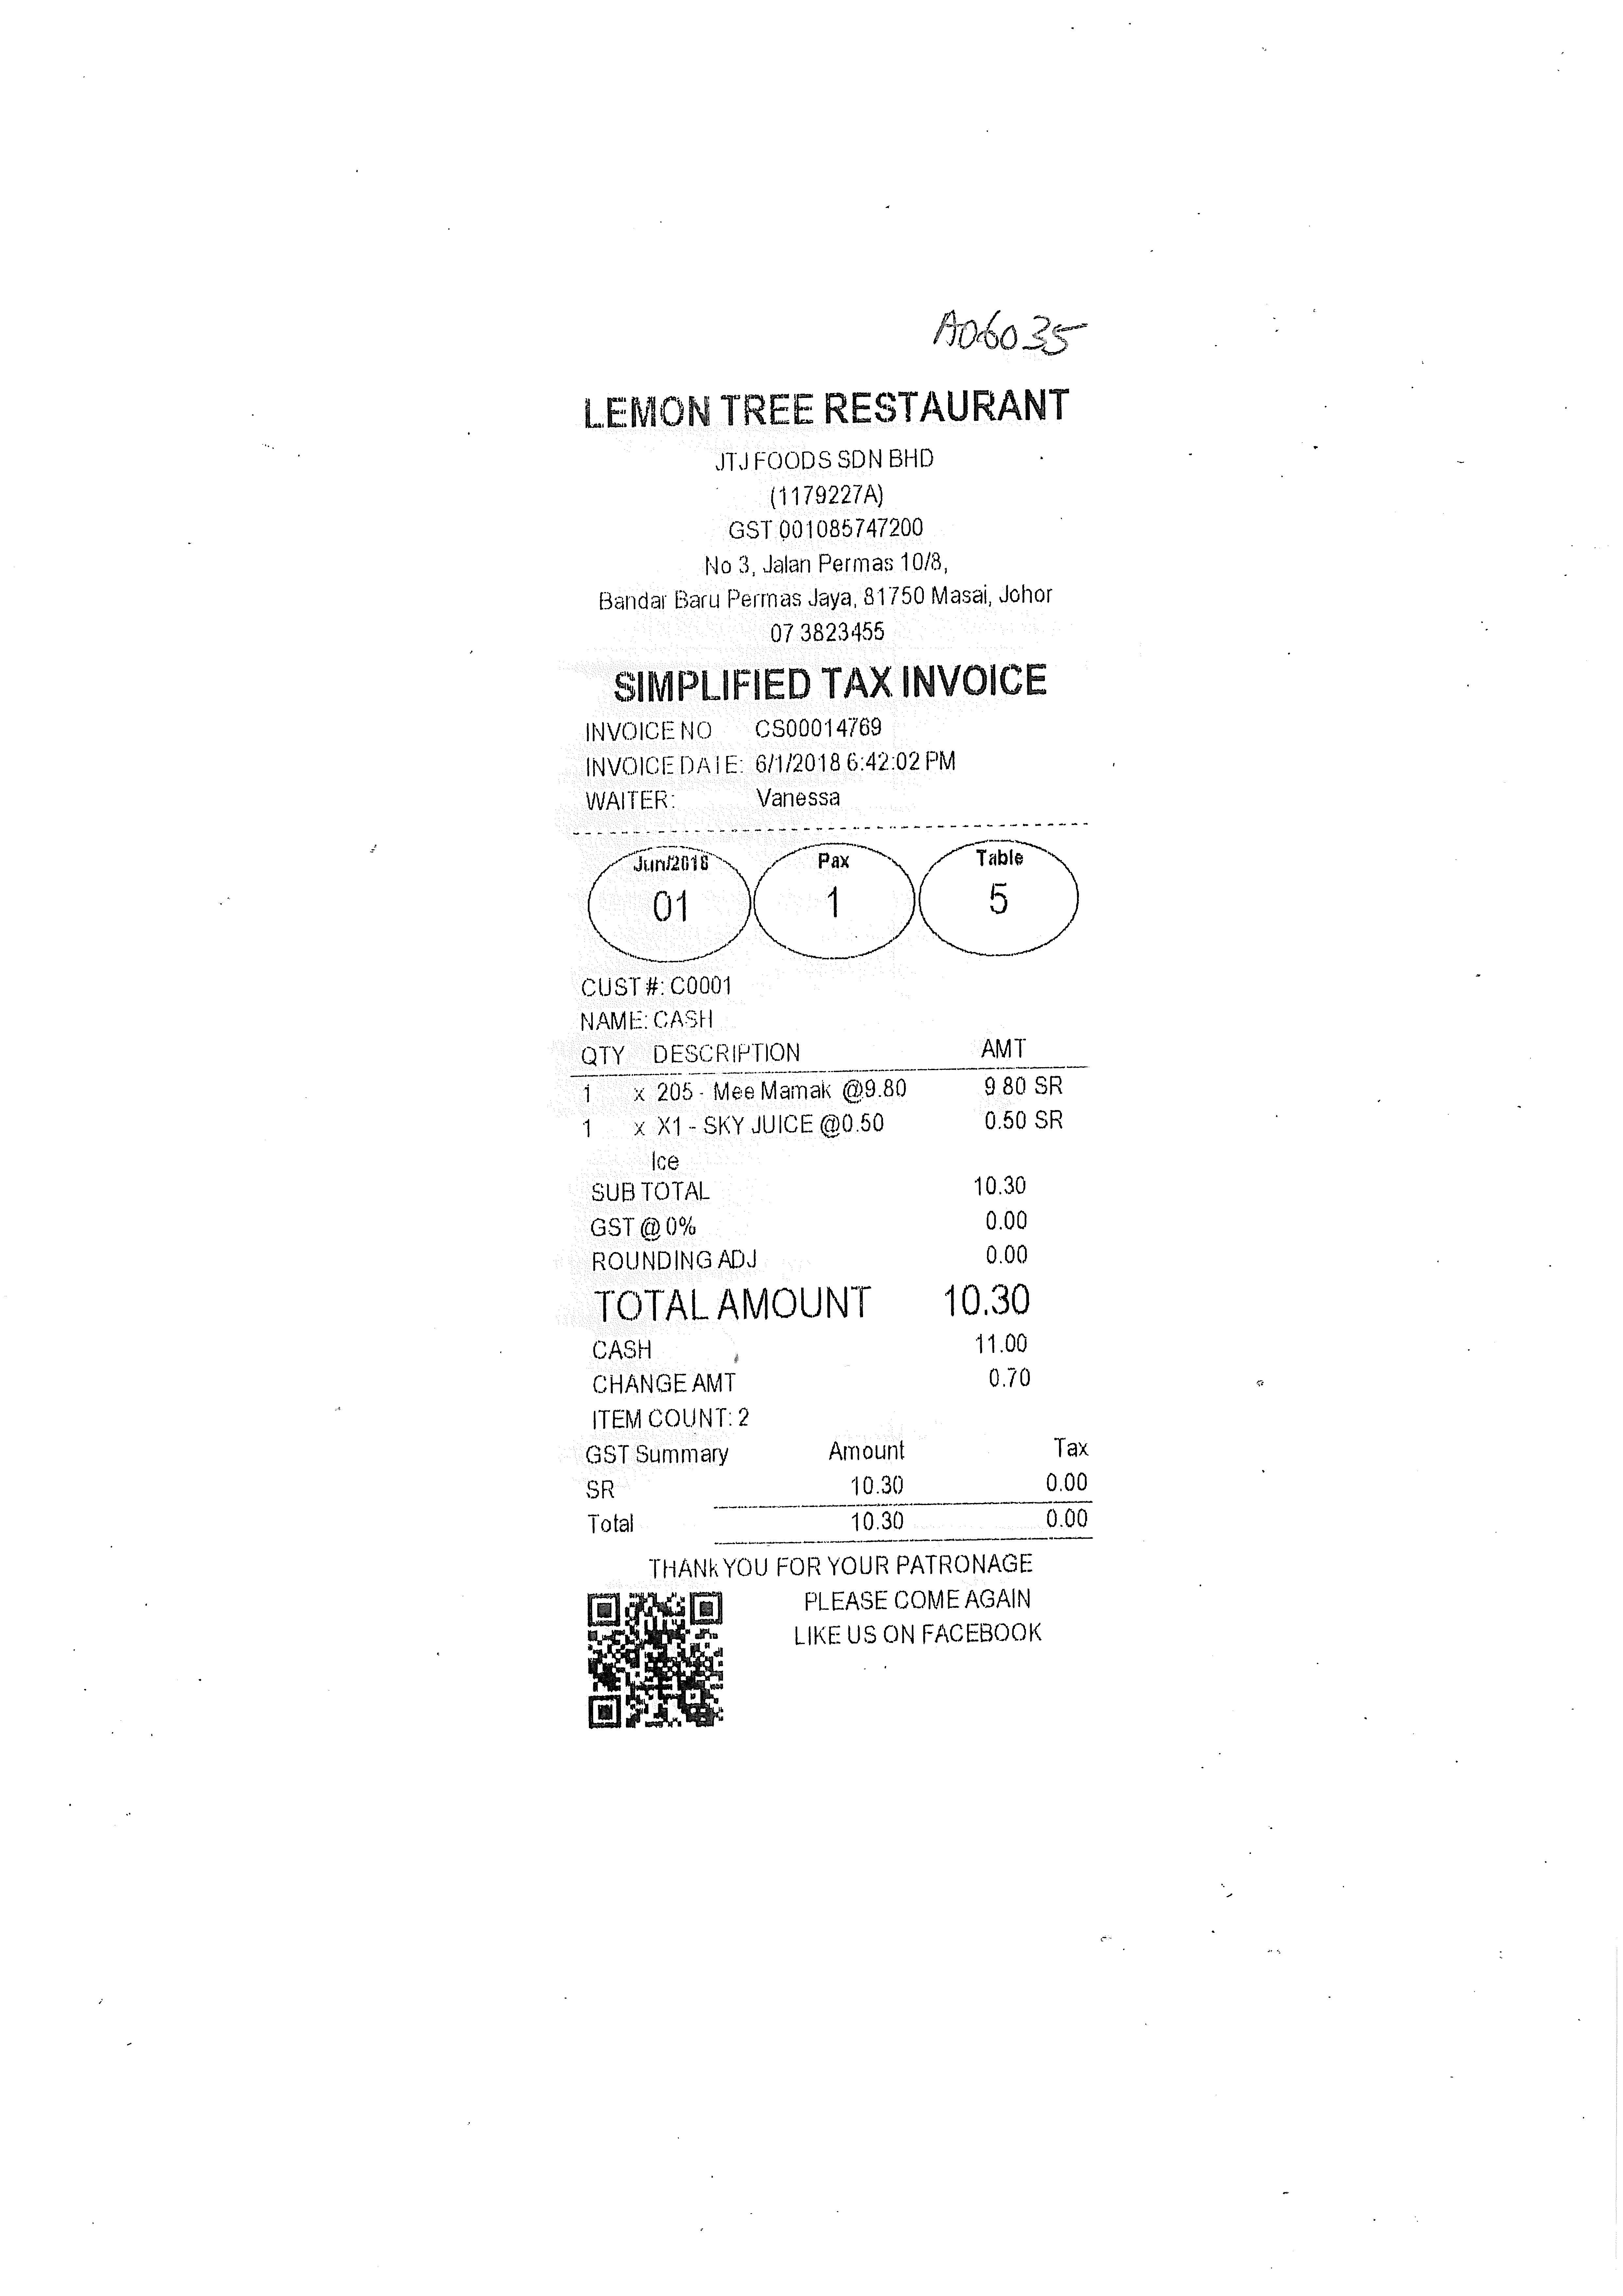
LEMON TREE RESTAURANT
JTJFOODS SDN BHD
(1179227A)
GST 001085747200
NO 3, JALAN PERMAS 10/8,
BANDAR BARU PERMAS JAYA, 81750 MASAI, JOHOR
07 3823455
SIMPLIFIED TAX INVOICE
INVOICE NO
CS00014769
INVOICE DATE: 6/1/2018 6:42:02 PM
WAITER:
VANESSA
JUN/2018
PAX
TABLE
01
1
5
CUST #: C0001
NAME: CASH
QTY
DESCRIPTION
AMT
1
X 205 - MEE MAMAK @9.80
9.80 SR
1
X X1 - SKY JUICE @0.50
0.50 SR
ICE
SUB TOTAL
10.30
GST @ 0%
0.00
ROUNDING ADJ
0.00
TOTAL AMOUNT
10.30
CASH
11.00
CHANGE AMT
0.70
ITEM COUNT: 2
GST SUMMARY
SR
AMOUNT
10.30
TAX
0.00
TOTAL
10.30
0.00
THANK YOU FOR YOUR PATRONAGE
PLEASE COME AGAIN
LIKE US ON FACEBOOK